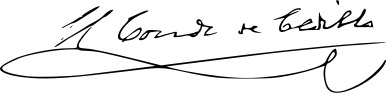
Signature of: jerónimo lópez de ayala